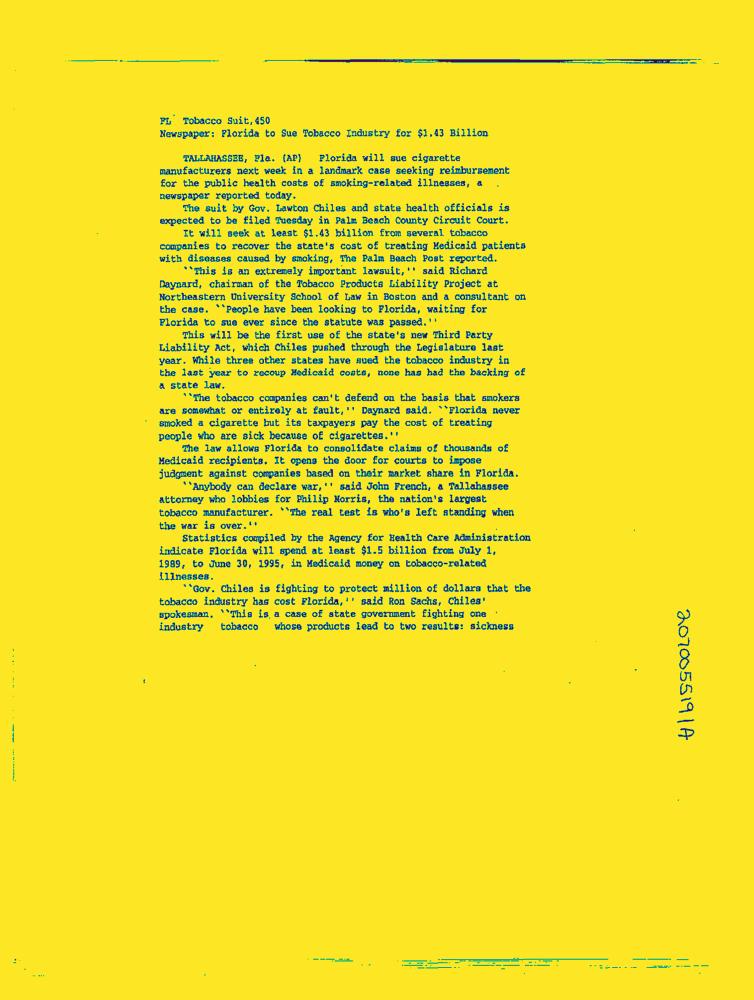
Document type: News-Article